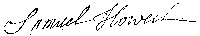
Signature of: samuel howell